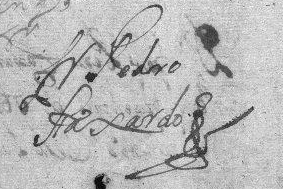
Signature of: pedro de fajardo